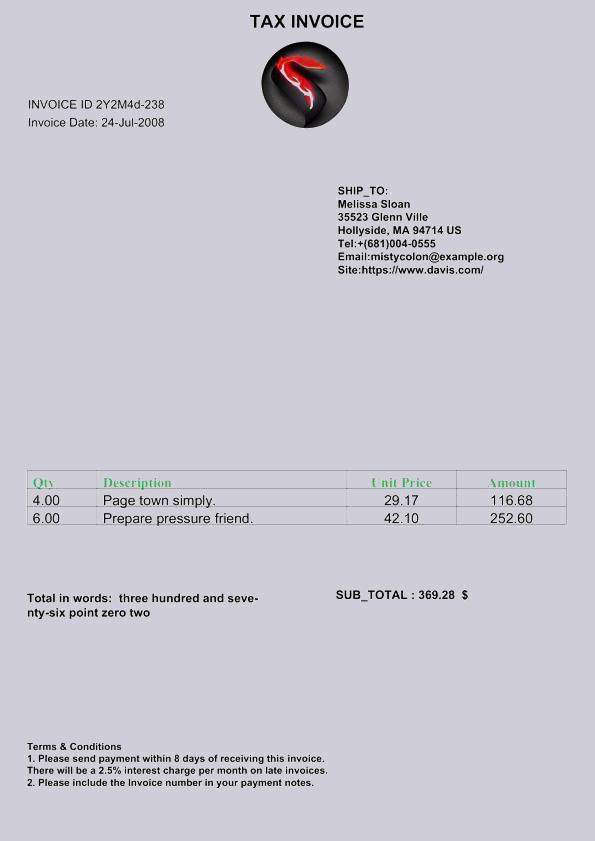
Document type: Invoice